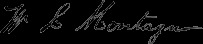
Signature of: william lewis montague